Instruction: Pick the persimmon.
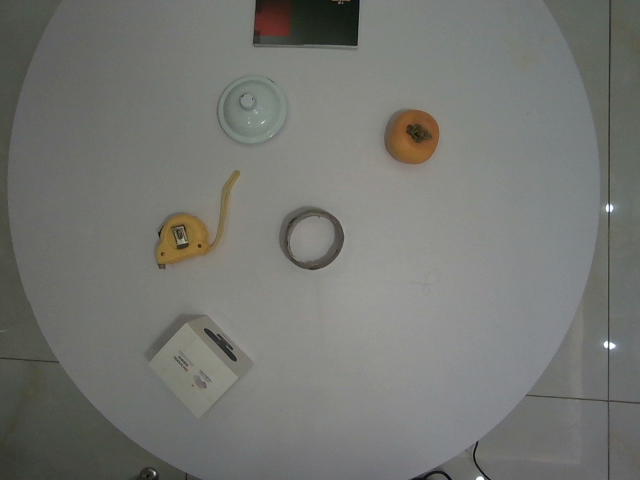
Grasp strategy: vertical